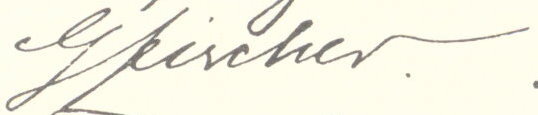
Signature of: gustav fischer